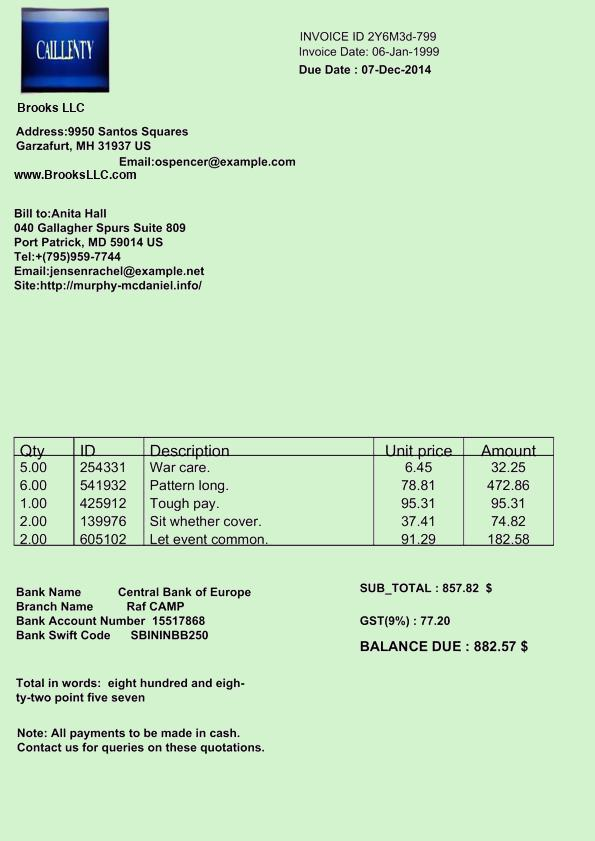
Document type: Invoice